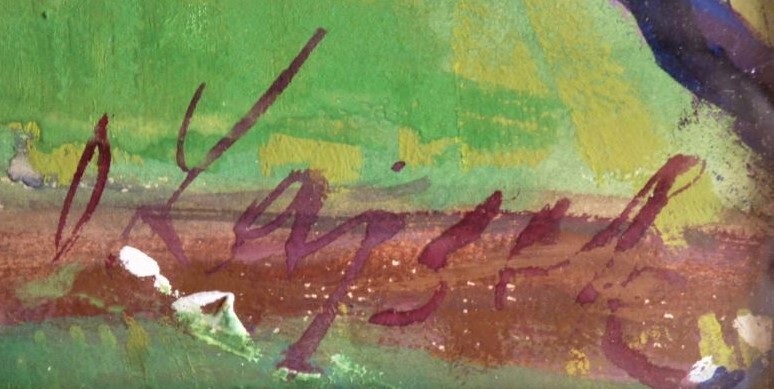
Signature of: oldřich lajsek